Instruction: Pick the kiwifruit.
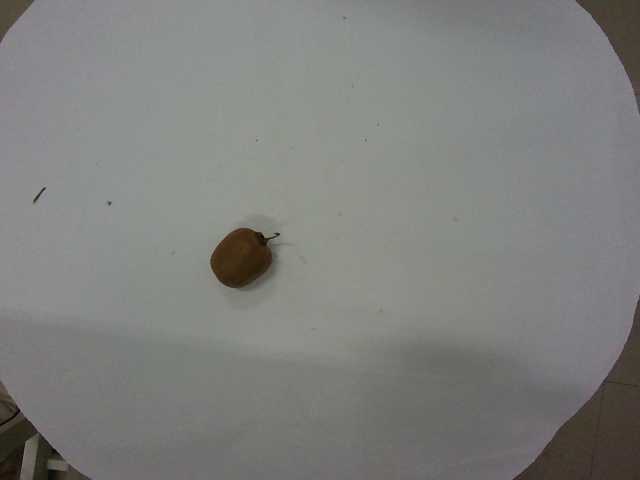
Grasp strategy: vertical